Patient: Male, age 55
A 55-year-old man presented to the Accident and Emergency Department with a 2-month history of dyspnoea (acutely worsening over 2 days preceding admission), cough productive of purulent sputum, fever and weight loss. He was known to be HIV-positive (genotype-2, diagnosed 1991) but had been non-compliant with antiretroviral medication (Truvada, Darunavir and Ritonavir) for 2 years. Additional background included a history of depression, subdural haematoma, recurrent bacterial chest infections and drug abuse (daily heroin smoker).
On examination, he was unkempt, cachectic and dehydrated. He was septic but maintaining normal oxygen saturations on room air. Cardiovascular and neurological examinations were unremarkable. He was tachypnoeic and crepitations were auscultated at the right lung base. His abdomen was non-tender with palpable hepatosplenomegaly. Right-sided anterior cervical and right-sided inguinal lymphadenopathy was palpated.
Blood tests revealed microcytic iron-deficient anaemia, lymphopaenia with white cell count 2.6 x 109/L, C-reactive protein 198 mg/L, normal electrolytes and renal function, raised alkaline phosphatase level (1664 iU/L), hypoalbuminaemia (22 g/L) and deranged clotting. Lactate dehydrogenase was raised at 515 iU/L. Serology demonstrated serum Epstein-Barr Virus (EBV) DNA PCR of 26 900 and positive Hepatitis B core-antigen (e-Antigen negative). HIV-2 viral load was 720 and CD4 count was 28 cells/muL (3%).
A chest radiograph demonstrated right basal opacification. Computerised tomography of the chest abdomen and pelvis (CT-CAP) revealed patchy air space opacification at the left oblique fissure, left lower and right lower lobes, paraseptal and central lobular emphysema and bibasal atelectasis (Figures 1 and 2). Hepatosplenomegaly was confirmed and free fluid was evident throughout the abdomen and pelvis (Figure 3). Multiple enlarged lymph nodes (up to 1.8 cm diameter) were visualised throughout the thorax, abdomen and pelvis (Figures 4 and 5).
Sputum cultures identified Pseudomonas aeruginosa; acid alcohol fast bacilli (AAFB) smears were negative. Tests for respiratory viruses, atypical organisms and Pneumocystis jirovecii were negative. Urine and blood cultures were negative, with no growth on mycobacterial blood cultures up to that point. Optimised antiretroviral therapy was restarted alongside intravenous piperacillin and tazobactam.
On multi-disciplinary team meeting, the clinical case was deemed to be in keeping with a diagnosis of respiratory tuberculosis. Alternative differentials included atypical lower respiratory tract infection (including MAC infection) or lymphoma. The patient subsequently underwent supraclavicular lymph node biopsy, which revealed classical HL. A positron emission tomography CT (PET-CT) scan diagnosed 'Stage 3B' but suggested that some lymphadenopathy may have been secondary to concurrent HIV-related lymphadenopathy or infection. A staging CT head excluded cerebral metastases. He was consequently initiated on a regimen of Adriamycin, Bleomycin, Vinblastine and Dacarbazine (ABVD) chemotherapy.
Notably, one sputum culture subsequently grew Mycobacterium intracellulare; following this, another sputum culture grew Mycobacterium mucogenicum. Neither organism was grown on subsequent sputum samples. Neither of two mycobacterial blood cultures nor a lymph node mycobacterial culture showed any growth on final reporting. At least two sputum cultures positive for the same organism or one positive culture from a 'sterile' site (such as blood, lymph nodes or bone marrow) are required to diagnose atypical mycobacterial infection. The positive sputum cultures were therefore not considered significant.
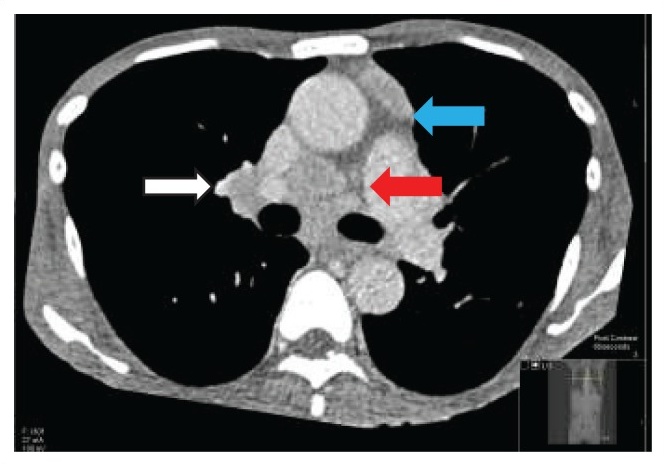
Image caption: Axial computerised tomography of the chest demonstrating tree in bud appearances within the lung.